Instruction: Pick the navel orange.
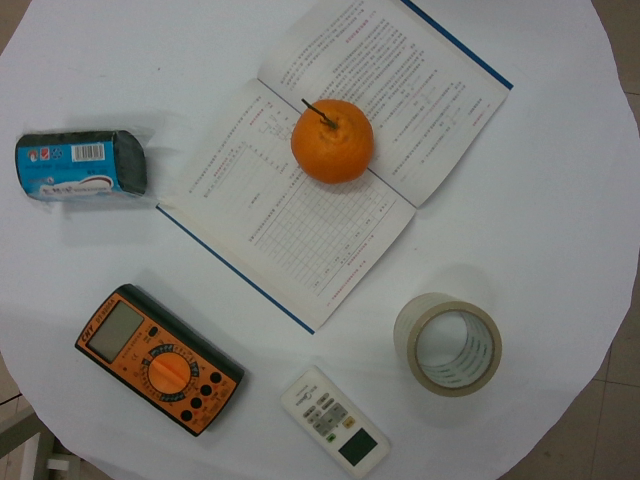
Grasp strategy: vertical